Question: How is the property described in the document?
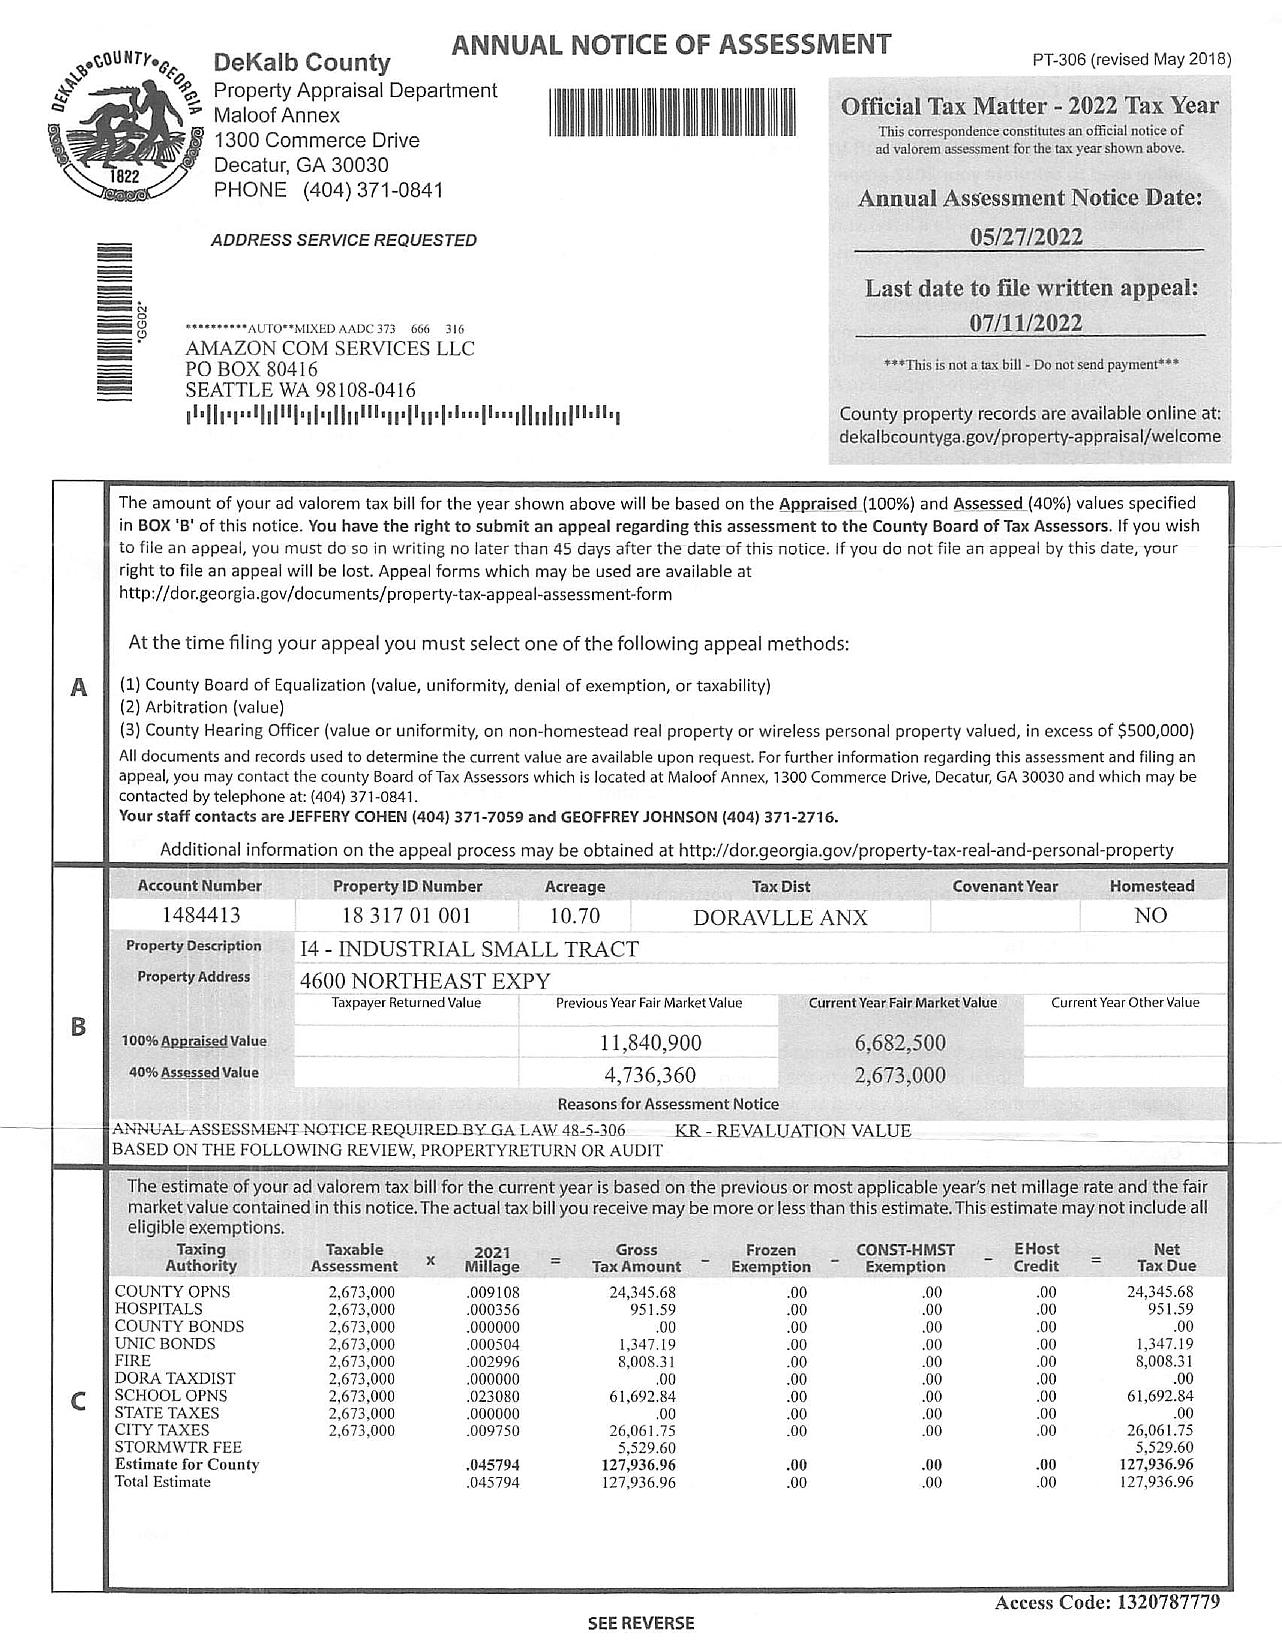
Answer: "14 - INDUSTRIAL SMALL TRACT"